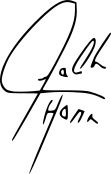
Signature of: falk maria schlegel